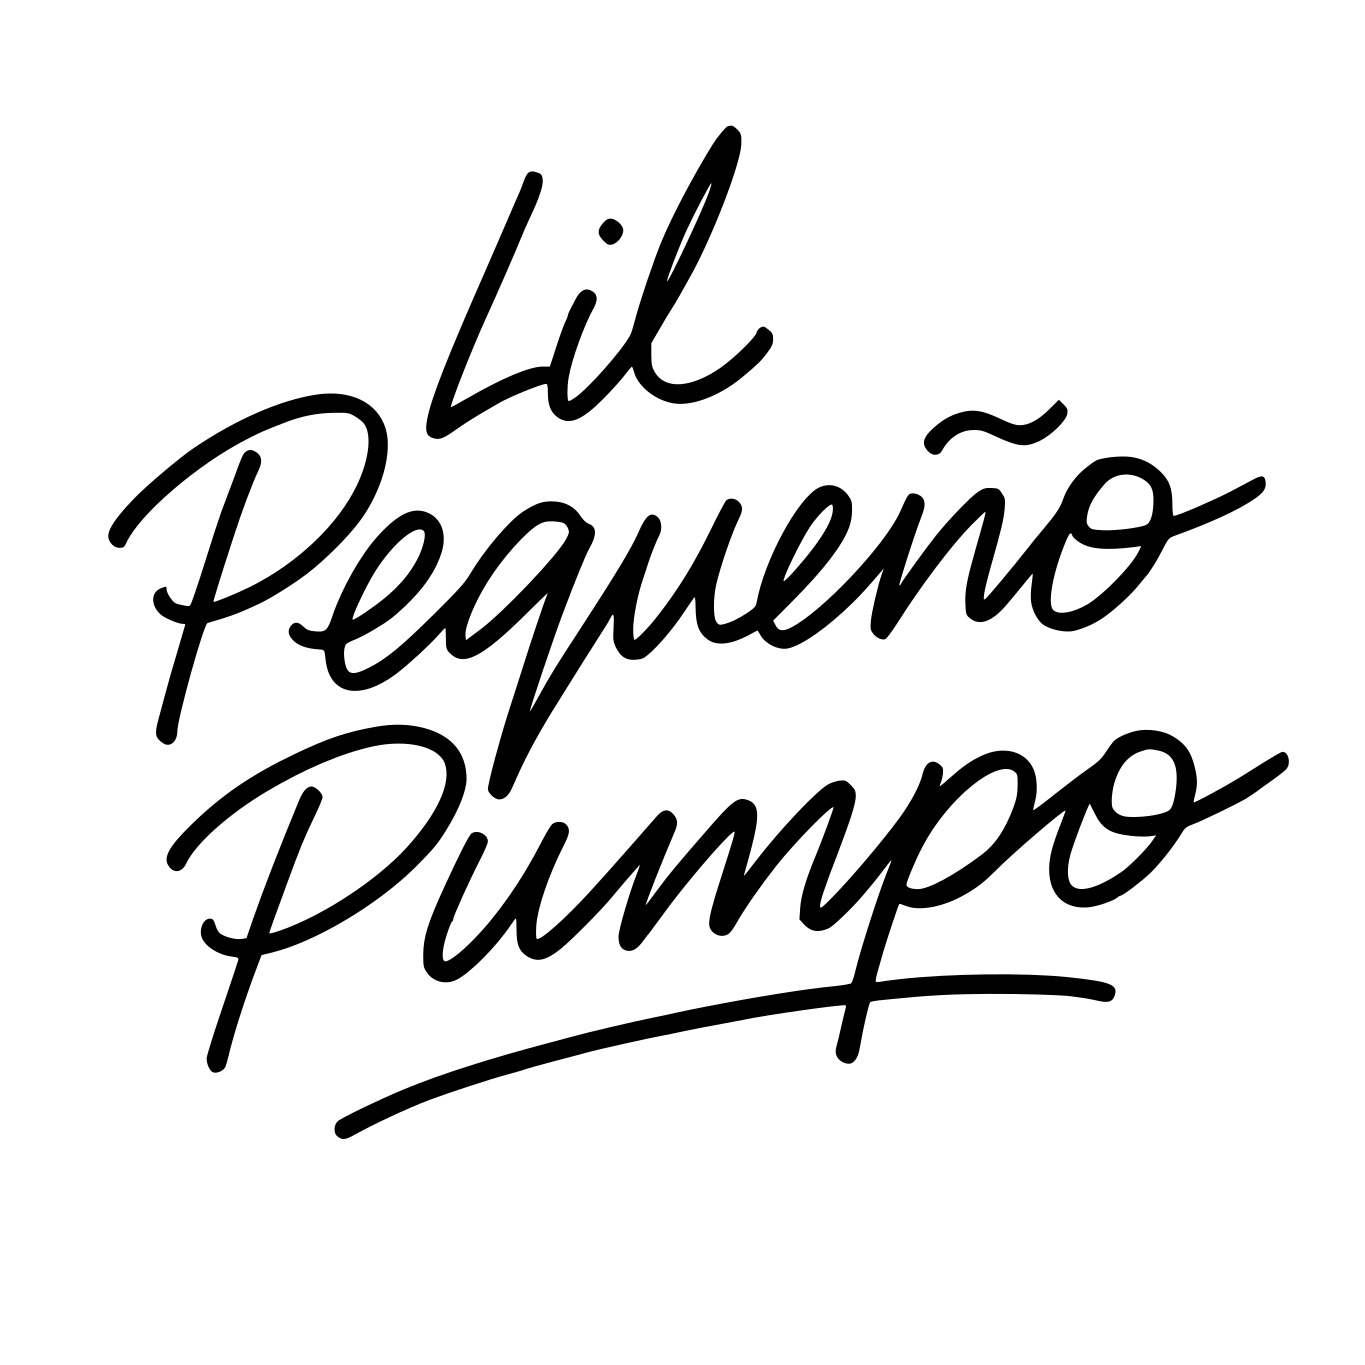
Signature of: lil pump